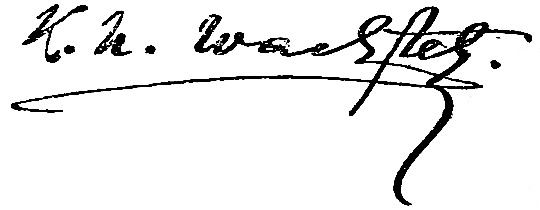
Signature of: karol wachtel